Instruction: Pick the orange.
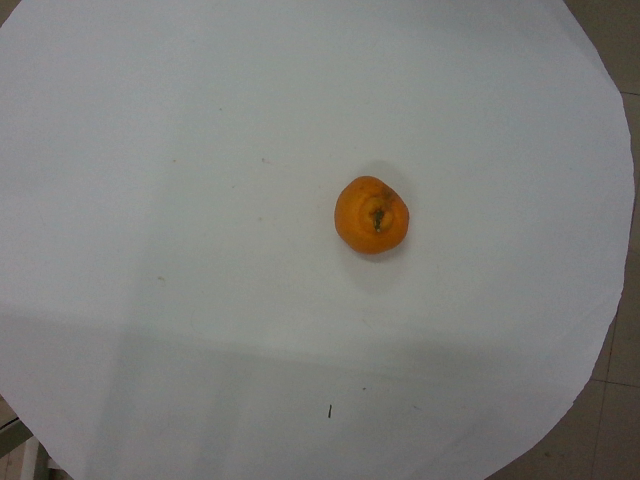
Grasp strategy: vertical